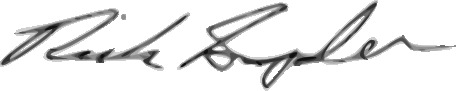
Signature of: rick snyder